Identify and extract the amount in words, amount in numbers, payee name, cheque date, and bank name from the image.
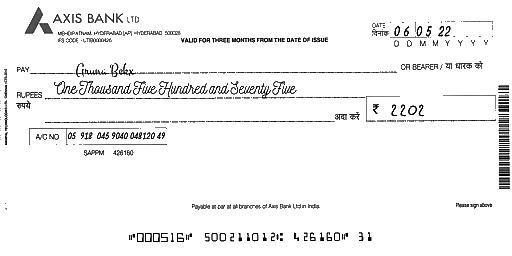
amt_in_words: One Thousand Five Hundred and Seventy Five
amt_in_figures: 2202
payee_name: Aruna Bekx
bank_name: AXIS BANK
cheque_date: 06/05/22